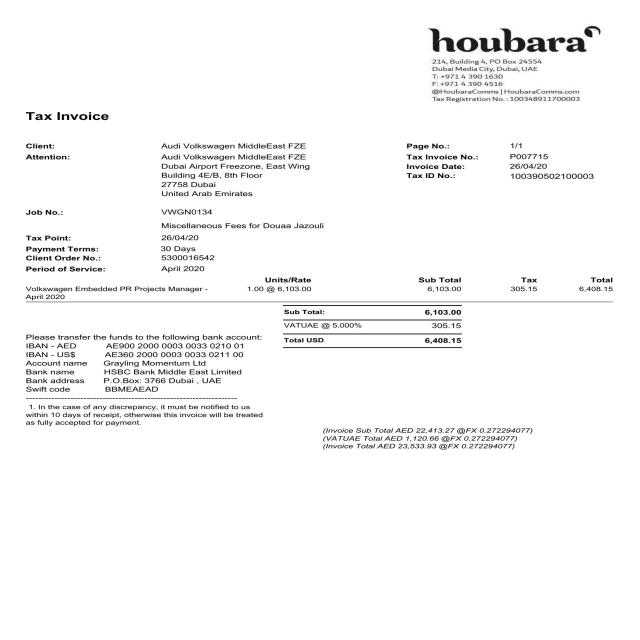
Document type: Invoice